Question: What do the imaging results show?
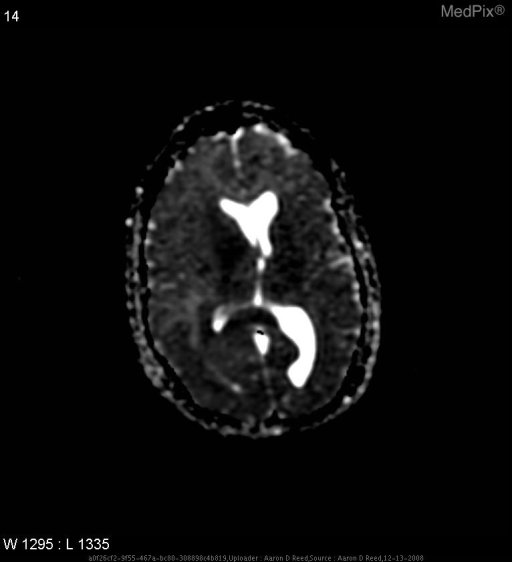
Answer: The imaging shows * CT w/out contrast: mass effect evident with poorly defined isodense lesion with surrounding vasogenic edema
*T1 image w/out contrast: mass effect with isodense, poorly defined lesion involving splenium of the corpus callosum
* Flair: poorly demarcated, hyperintense mass adjacent to ventricles with mass effect, lesion appears to be crossing the corpus collosum and invading opposite hemisphere
* DWI: hyperintense lesion adjacent to ventricles and crossing the corpus collosum
*ADC: poorly defined hypointense mass demonstrating mass effect on ventricles Image shows 2 foci of reduced diffusion adjacent to the right lateral ventricle.  Again involvement of the splenium of the corpus callosum is noted..